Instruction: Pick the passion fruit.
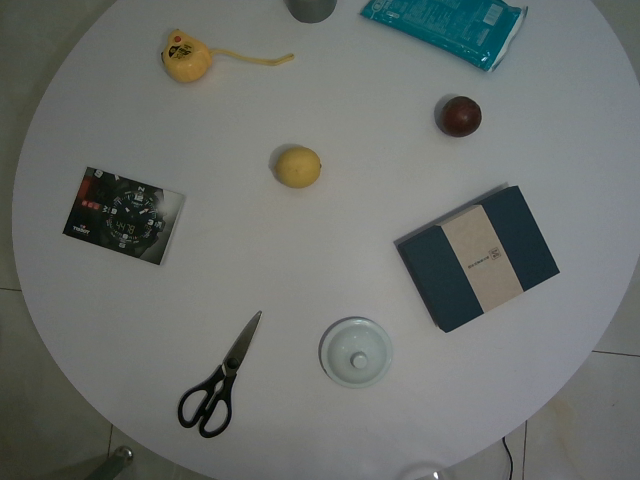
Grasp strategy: vertical